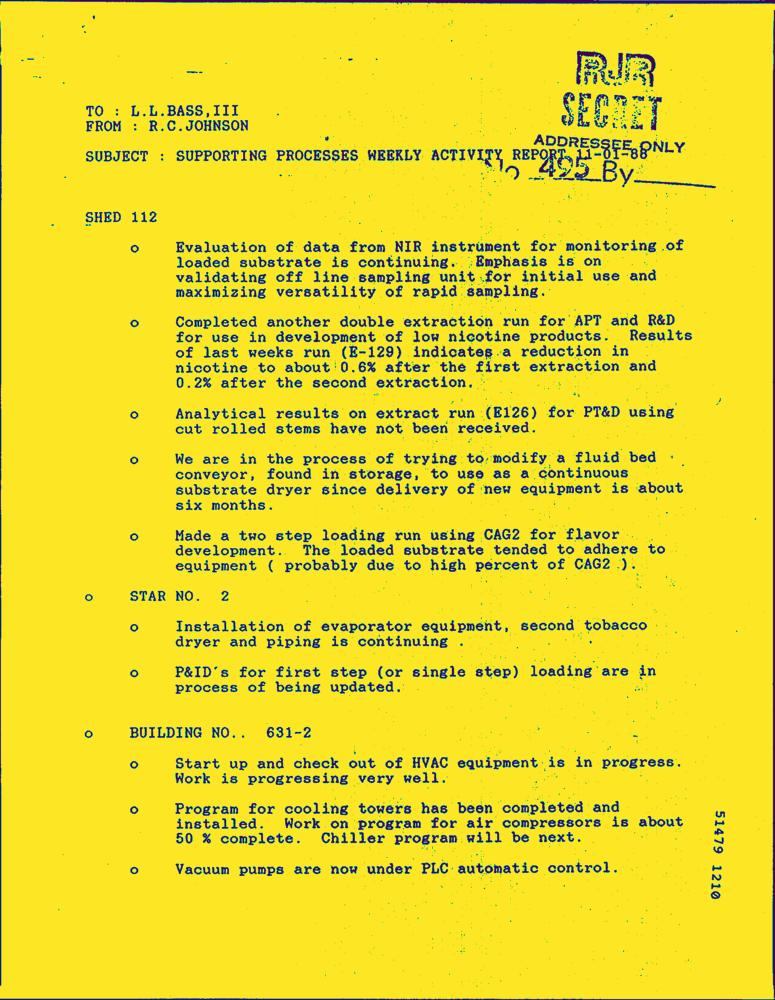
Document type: Letter-Doc